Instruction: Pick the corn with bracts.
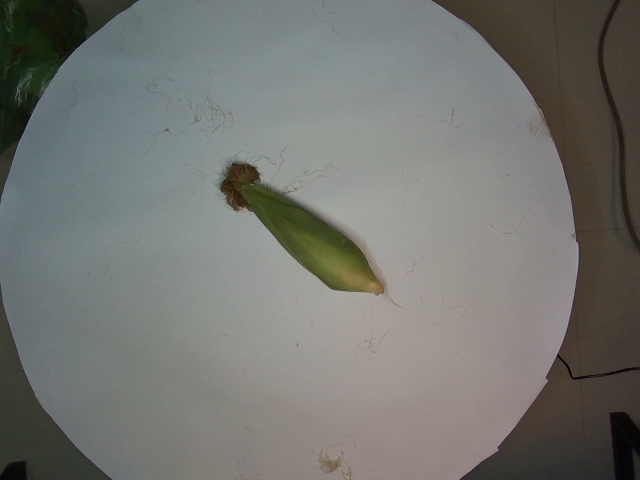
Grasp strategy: vertical